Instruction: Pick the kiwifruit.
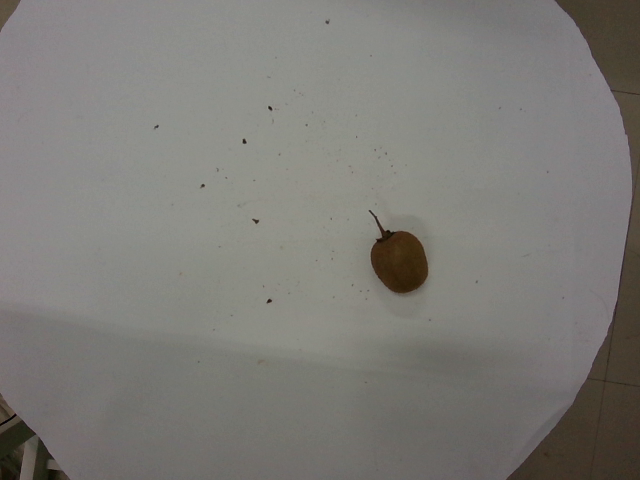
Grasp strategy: vertical